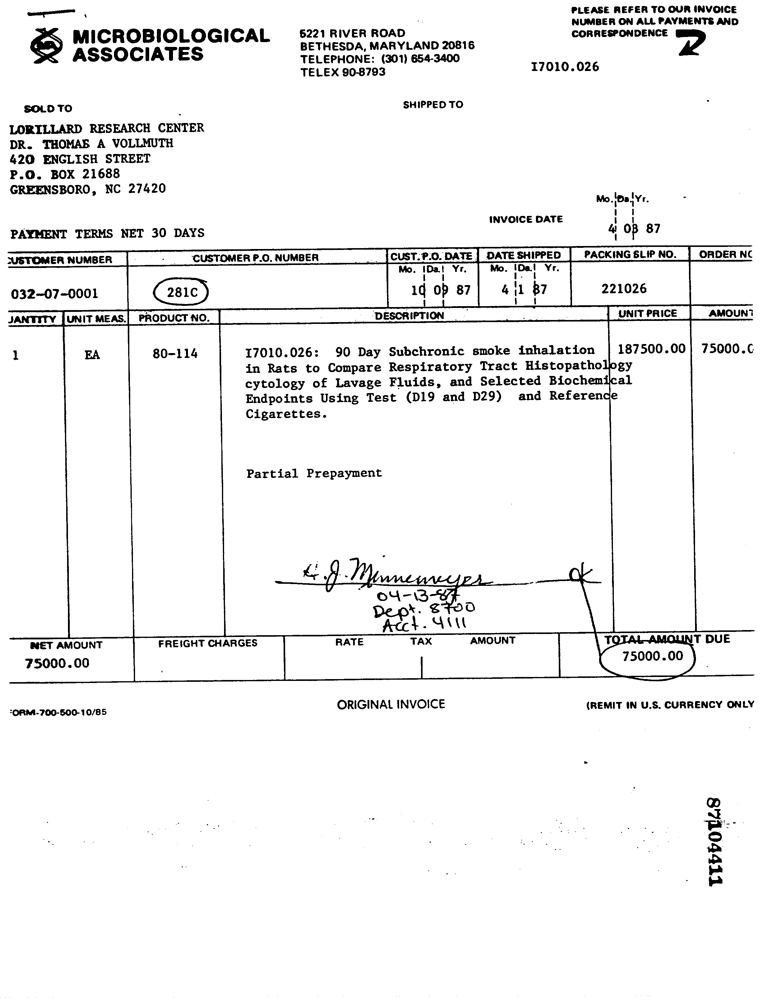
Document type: Invoice